Question: What could the diagnosis suggest?
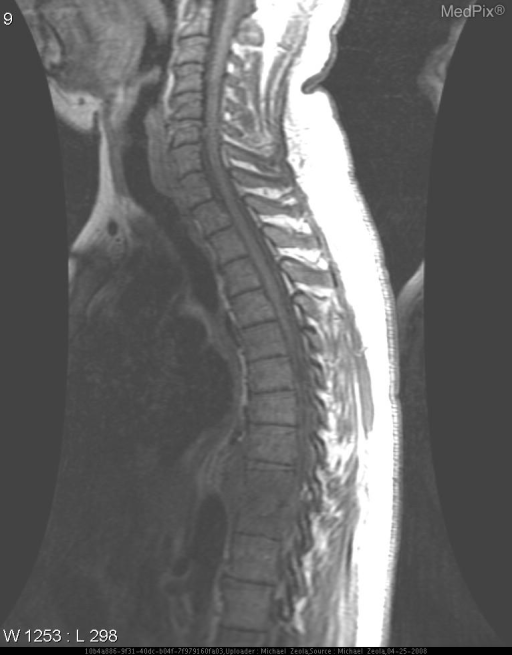
Answer: The possible diagnosis includes 1. Discitis/osteomyelitis
2. Pott's Disease
3. DJD
4. Metastatic cancer.